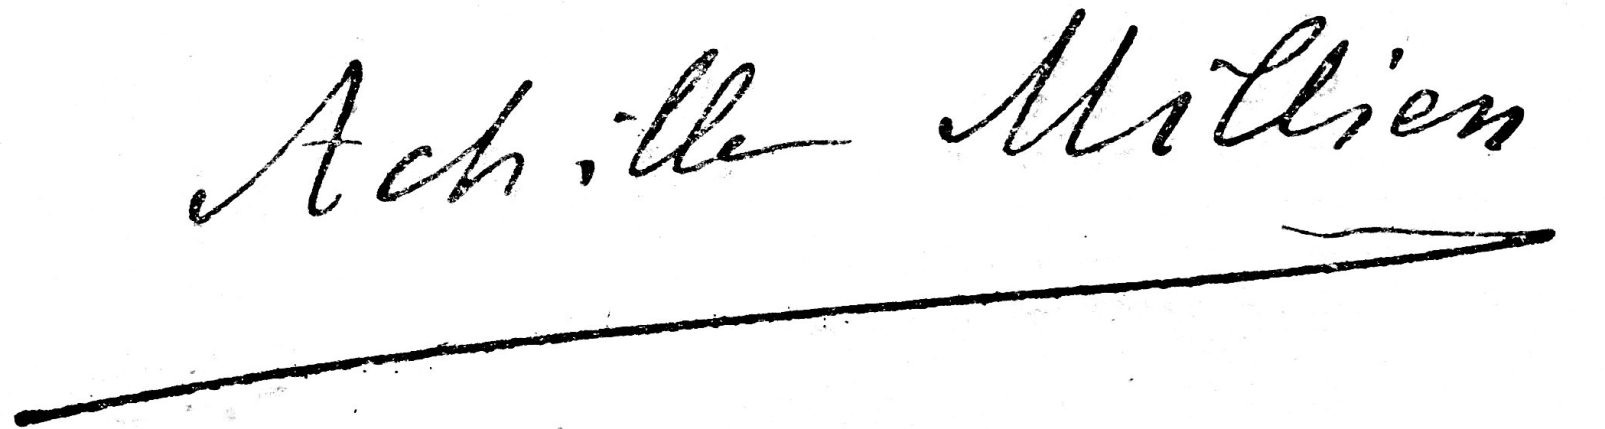
Signature of: achille millien